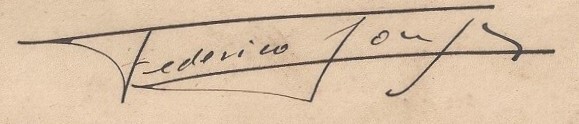
Signature of: frederico longás torres